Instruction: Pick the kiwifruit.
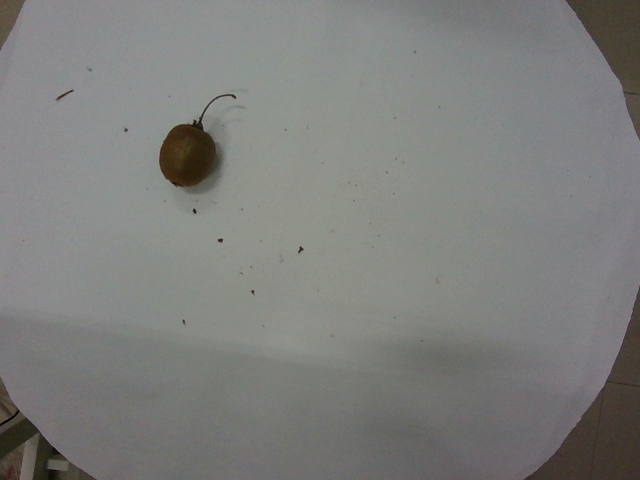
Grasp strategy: vertical